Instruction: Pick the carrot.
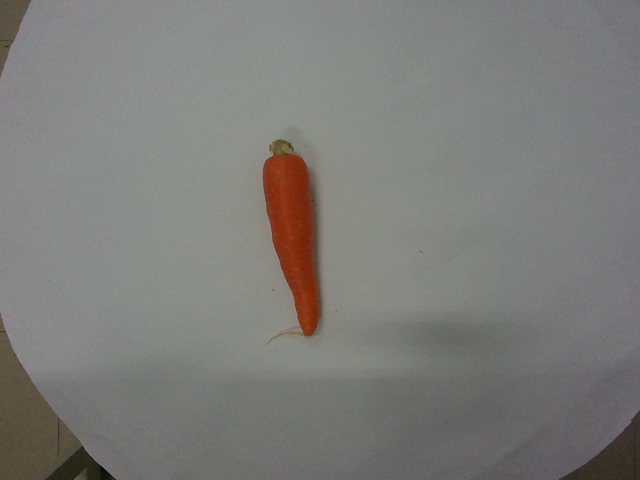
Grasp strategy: vertical